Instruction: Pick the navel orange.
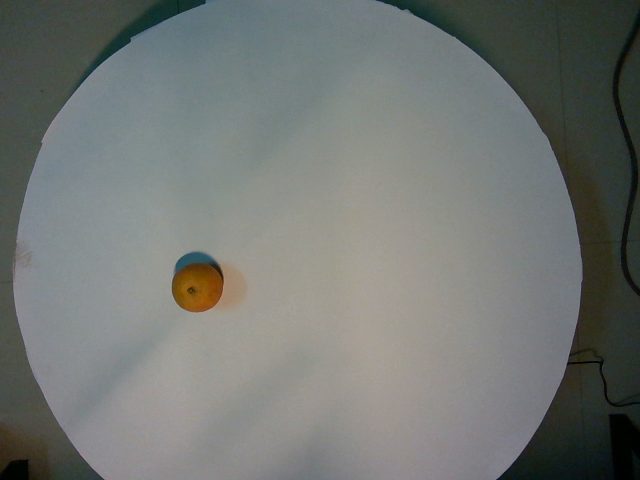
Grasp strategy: vertical